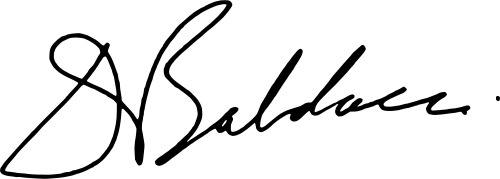
Signature of: david baldacci